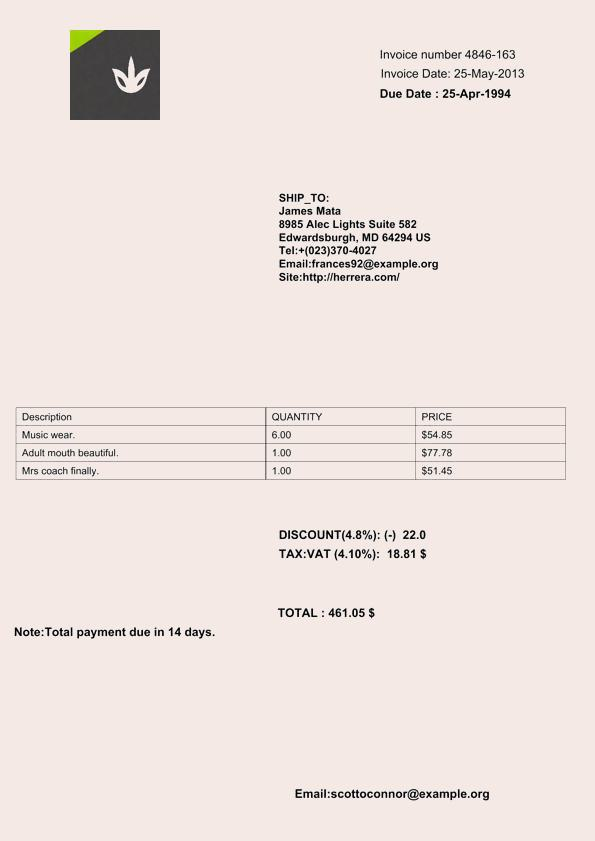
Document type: Invoice